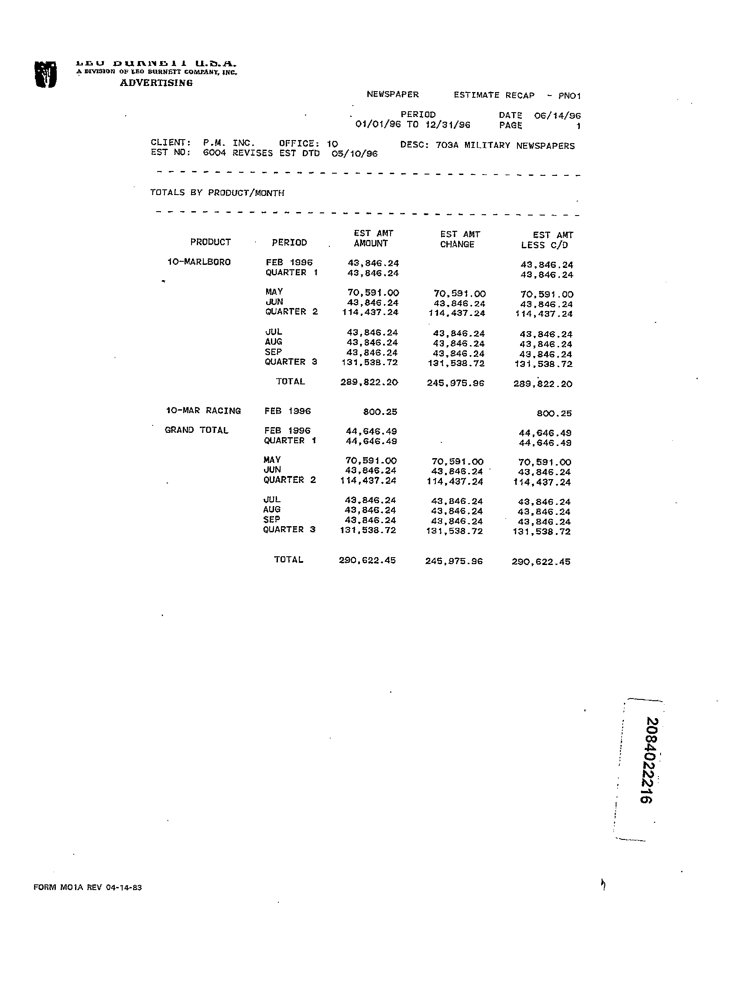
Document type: Invoice